Question: What is the filing due date as per the document?
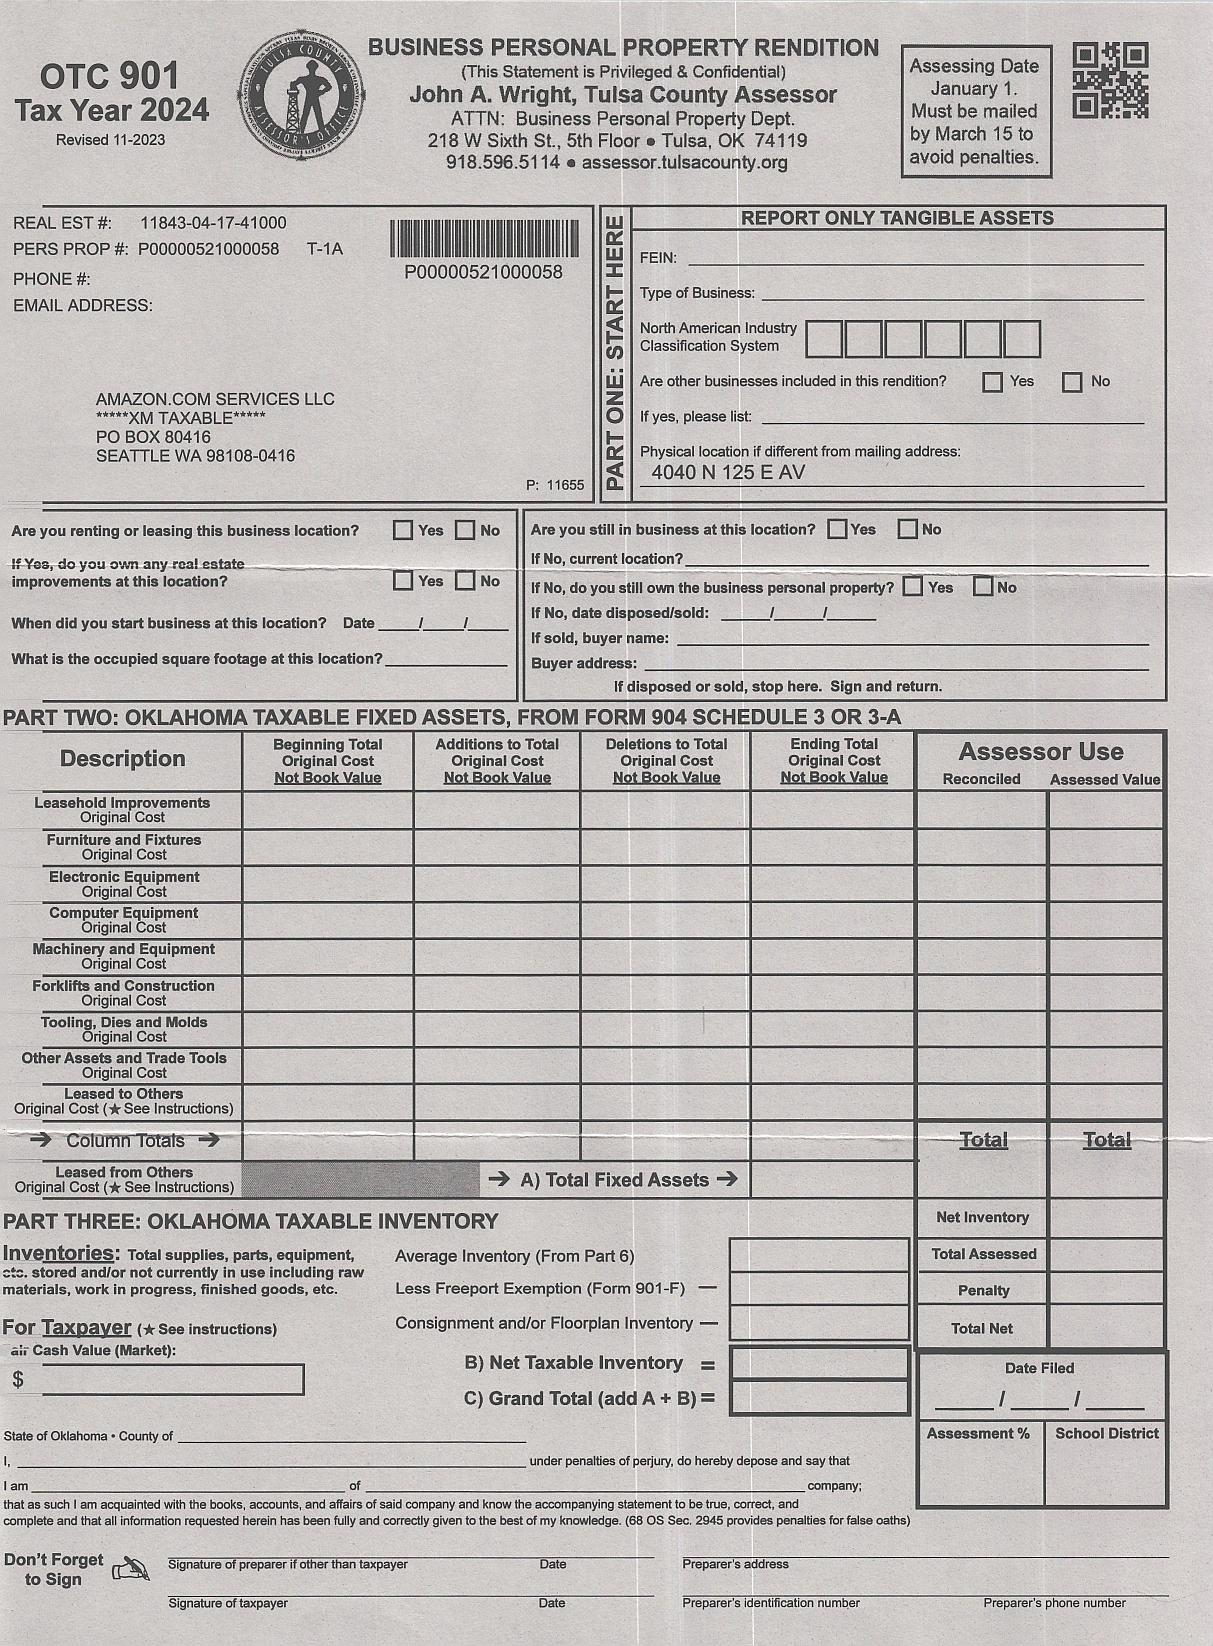
Answer: "March 15 to avoid penalties"